Question: What are the imaging findings?
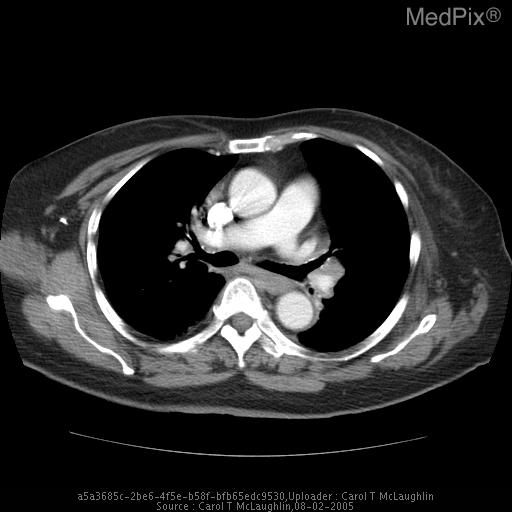
Answer: The imaging shows Bulky mediastinal and hilar lymphadenopathy including the pre-vascular space, AP window, and pretracheal, subcarinal, and bilateral perihilar regions. Pre-vascular, AP window, pretracheal, subcarinal, and bilateral perihilar lymph nodes..